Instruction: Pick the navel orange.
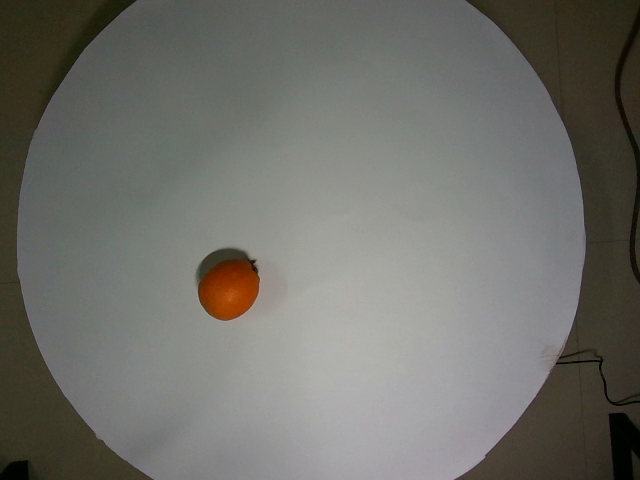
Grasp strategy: vertical